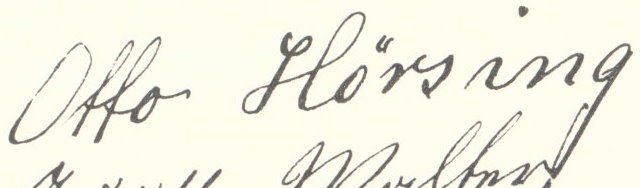
Signature of: otto hörsing